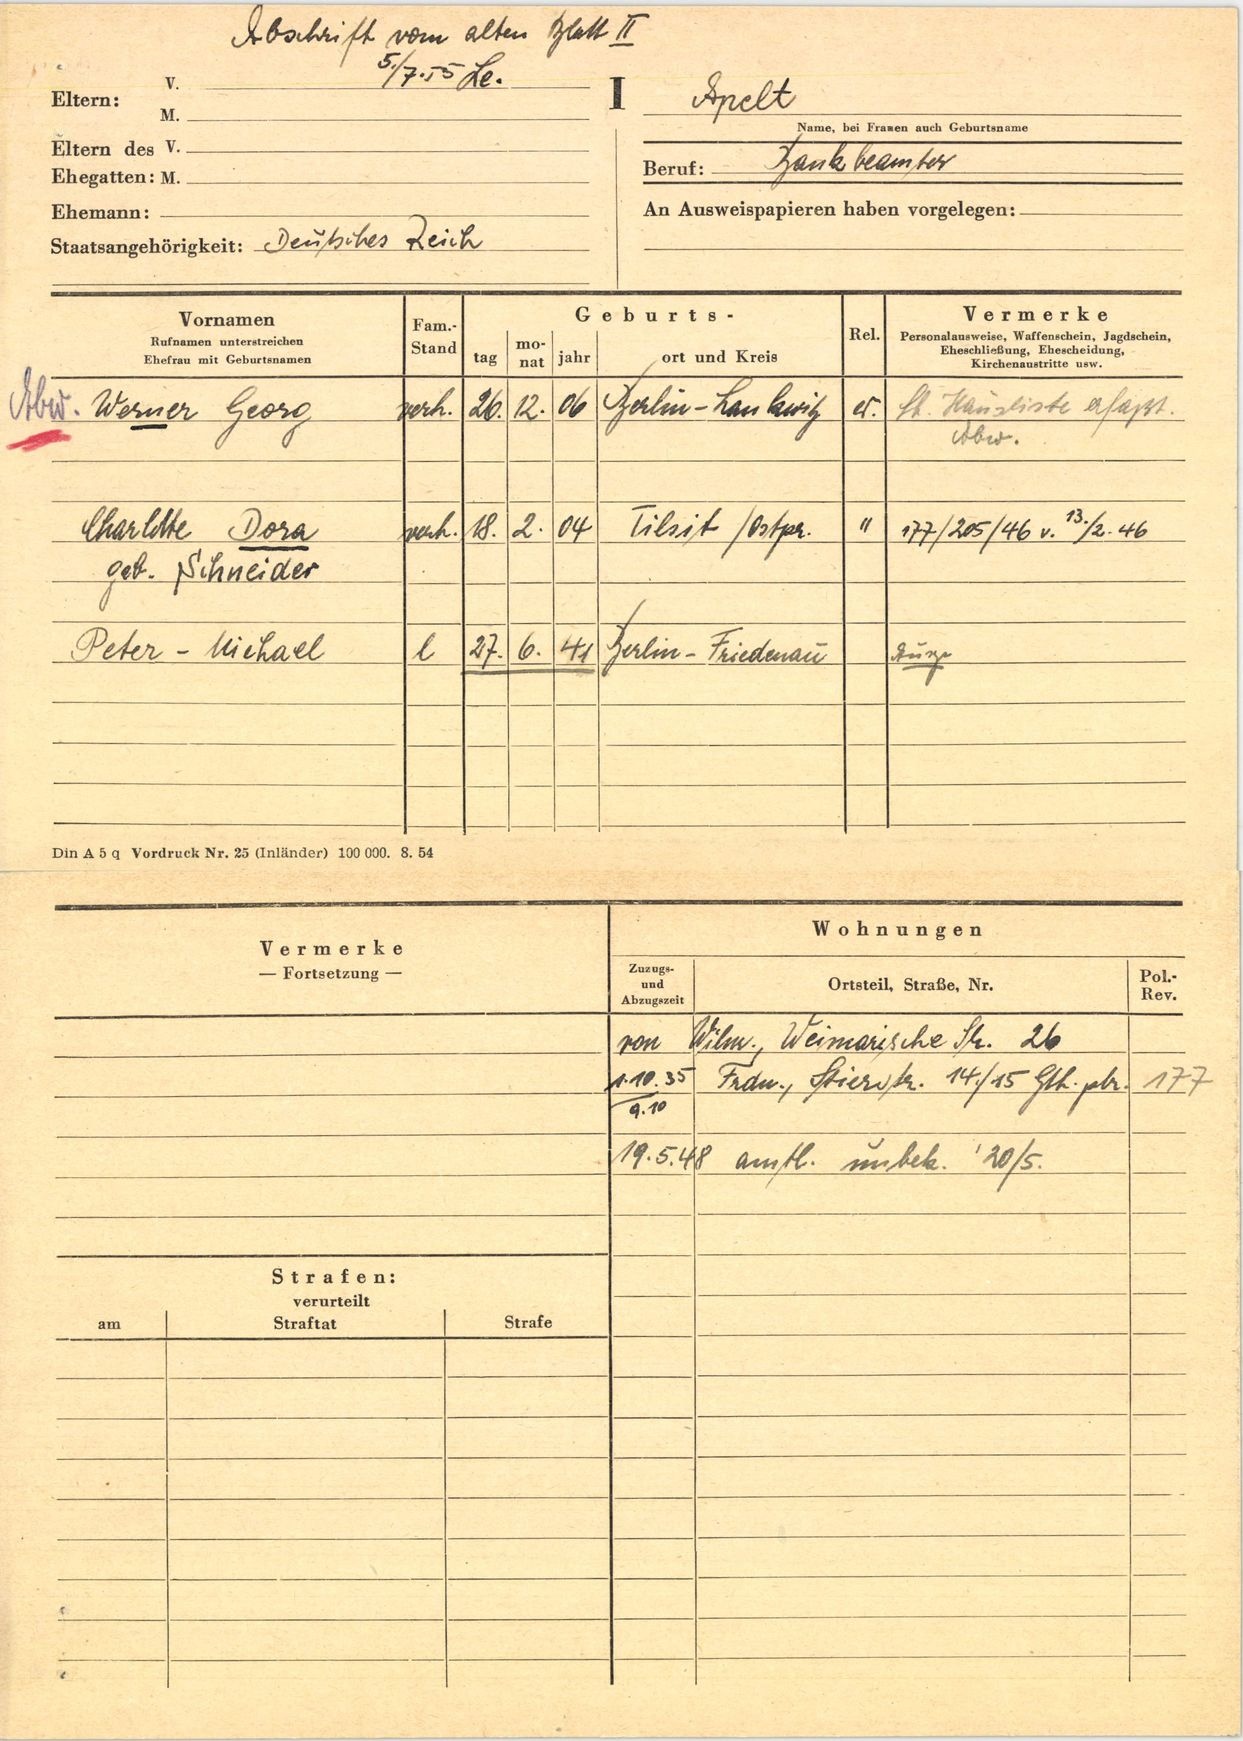
Apelt